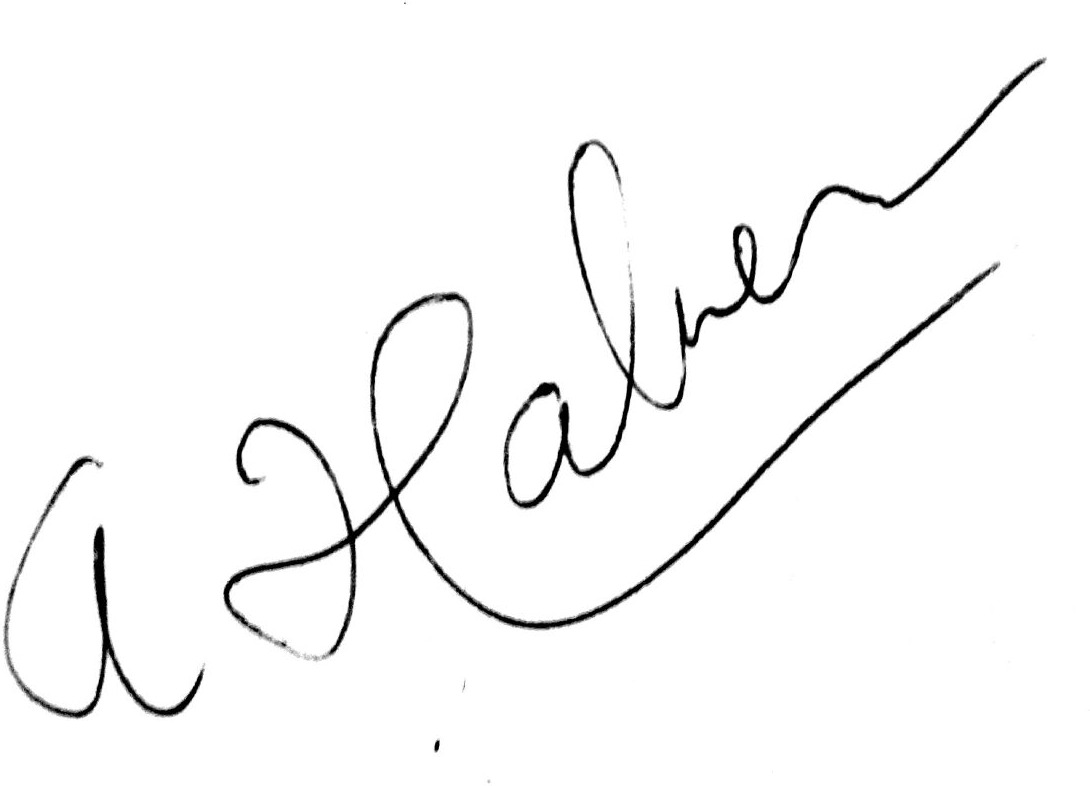
Signature of: abraham haber